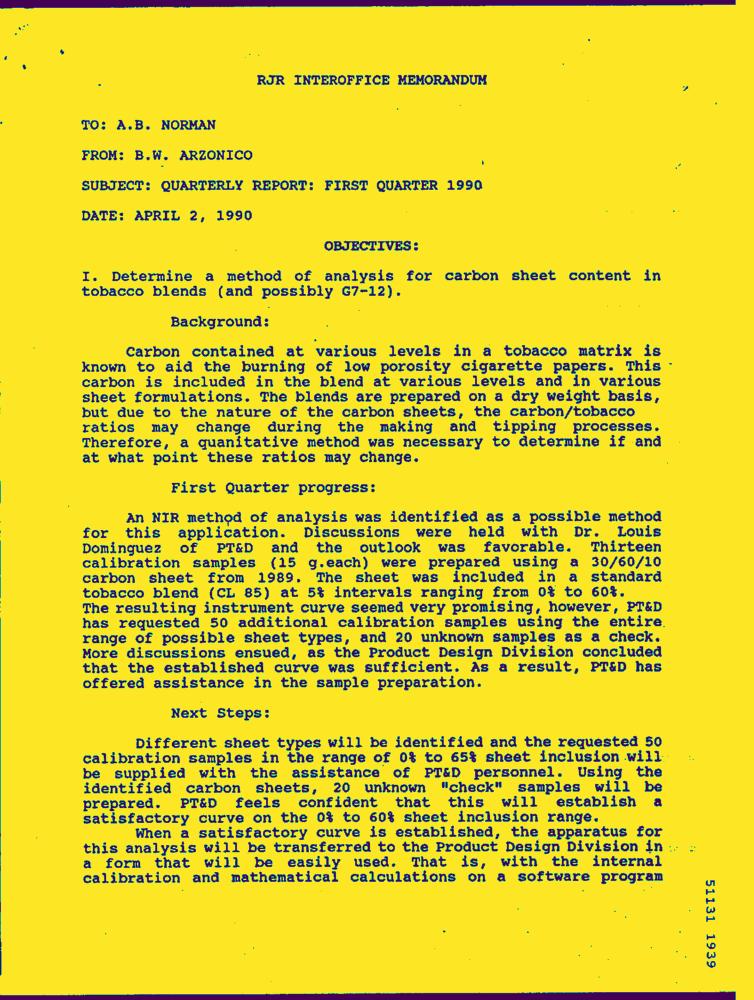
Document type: Letter-Doc